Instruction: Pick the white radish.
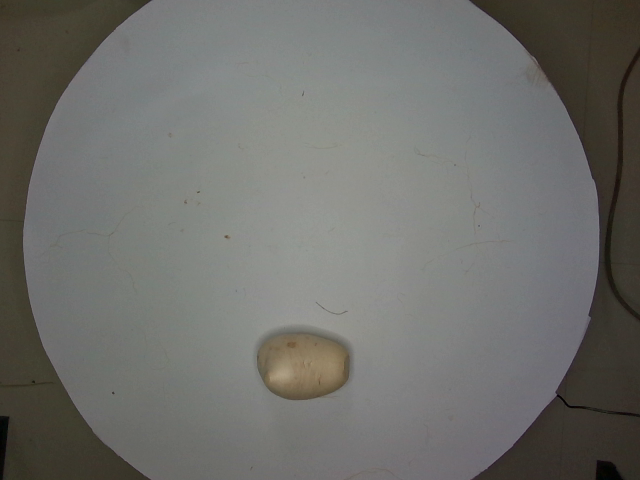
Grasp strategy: vertical